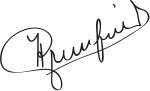
Signature of: herbert greenfield